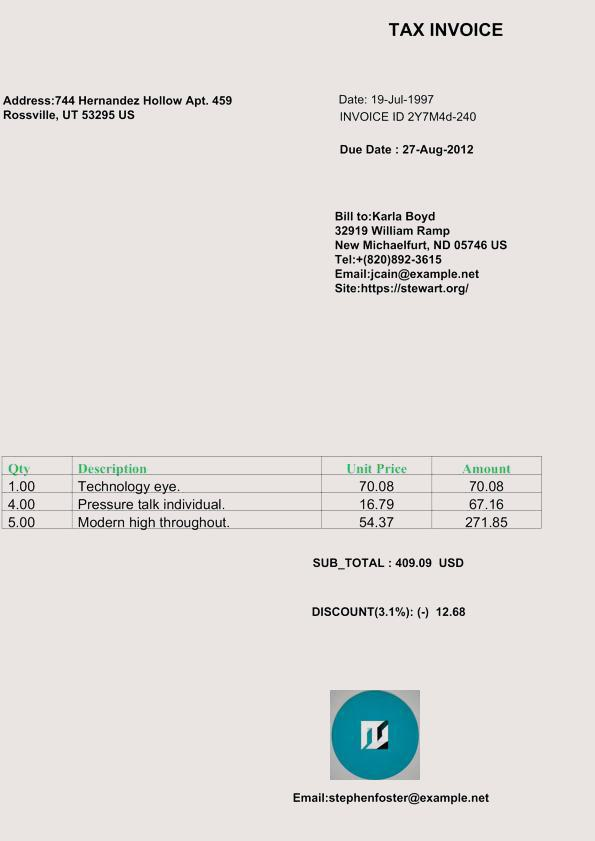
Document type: Invoice